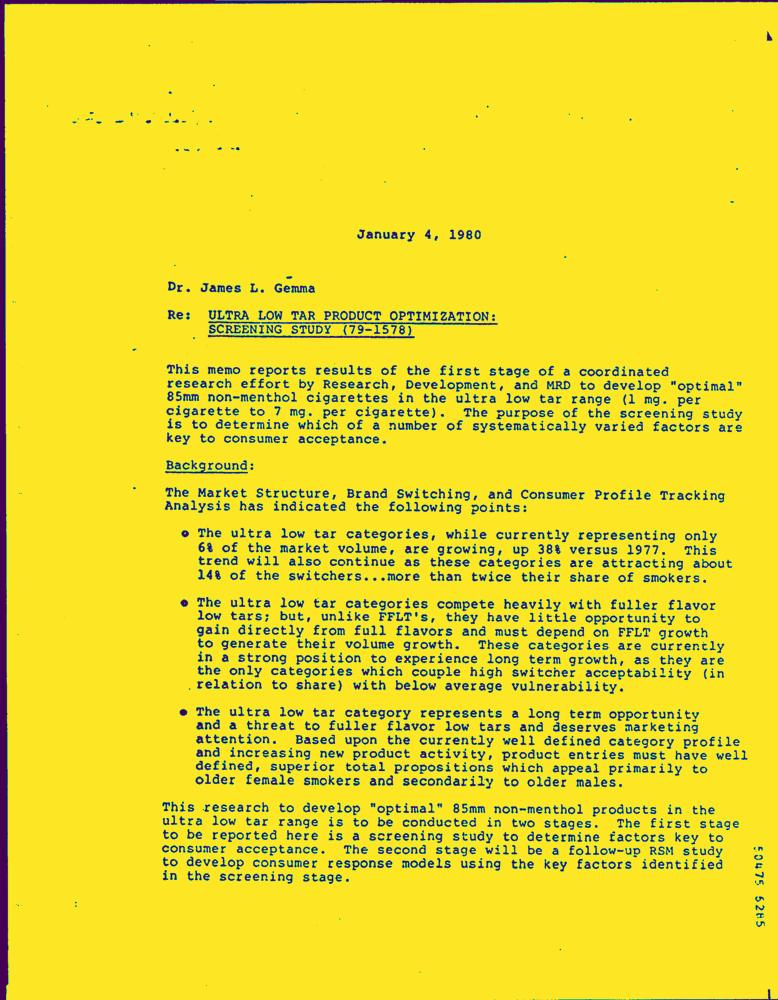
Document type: Letter-Doc